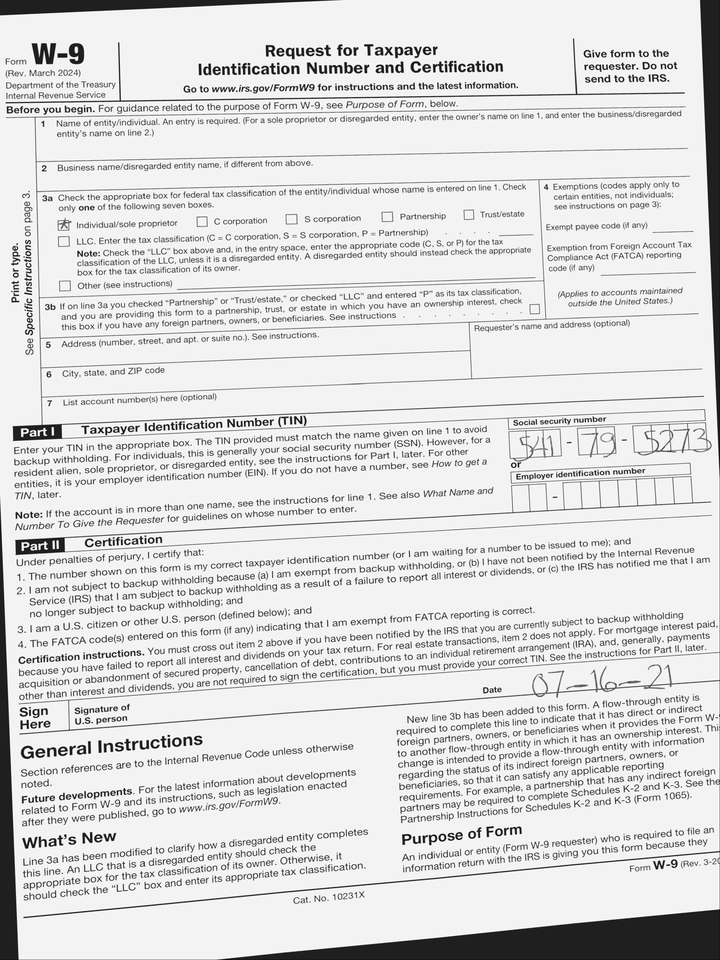
cbx: yes
ssn: 541795273
sdt: 07-16-21